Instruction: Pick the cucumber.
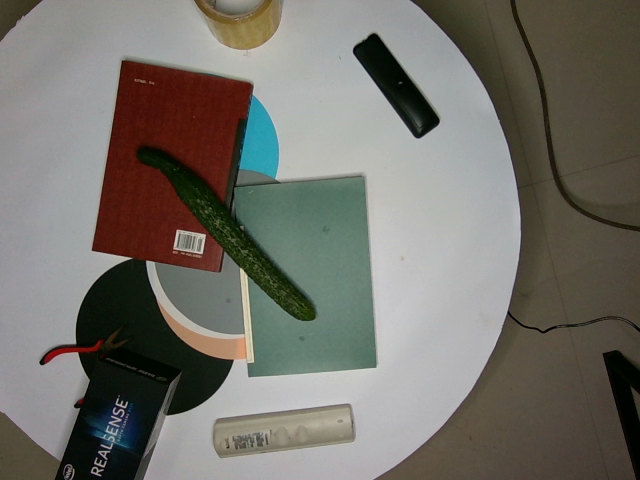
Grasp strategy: vertical